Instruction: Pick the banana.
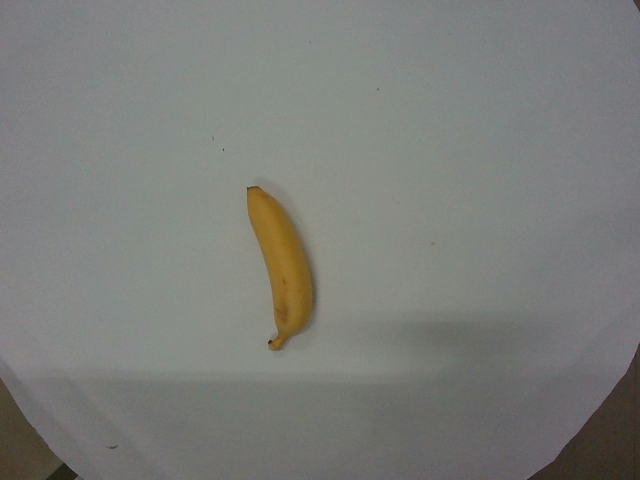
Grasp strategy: vertical